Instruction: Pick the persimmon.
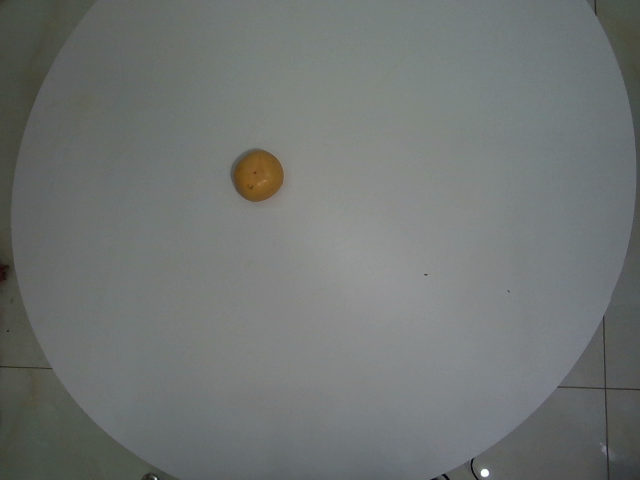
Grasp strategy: vertical